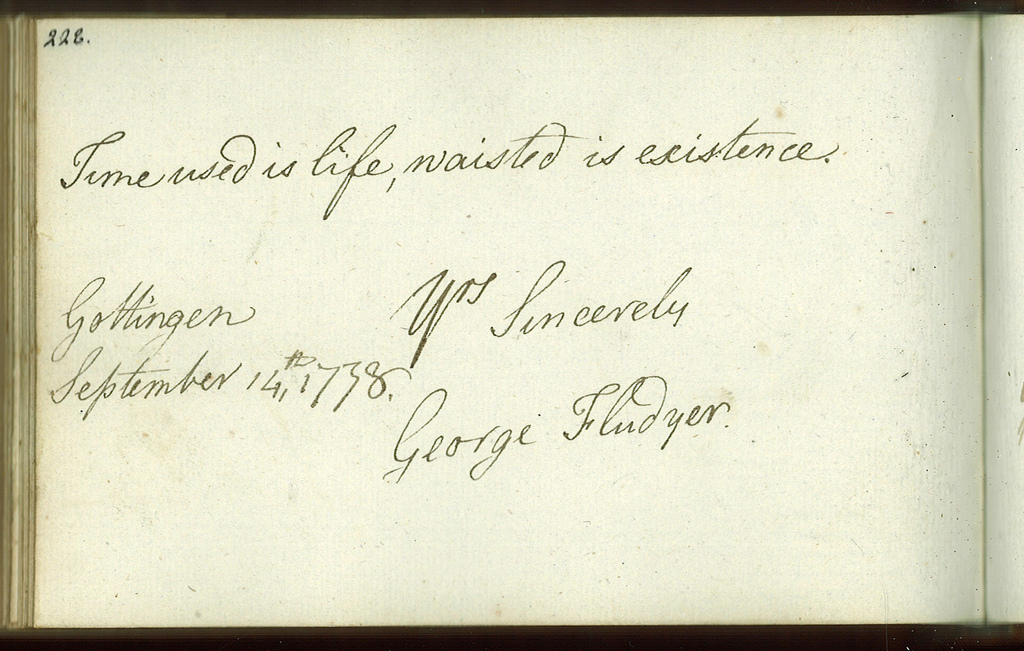
Signature of: george fludyer